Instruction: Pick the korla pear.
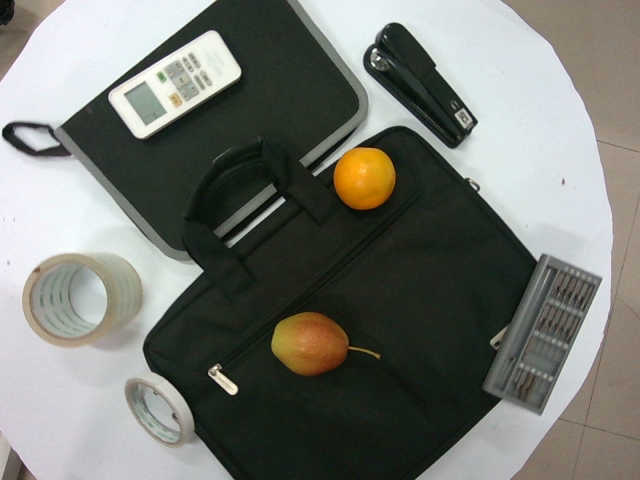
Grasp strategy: vertical